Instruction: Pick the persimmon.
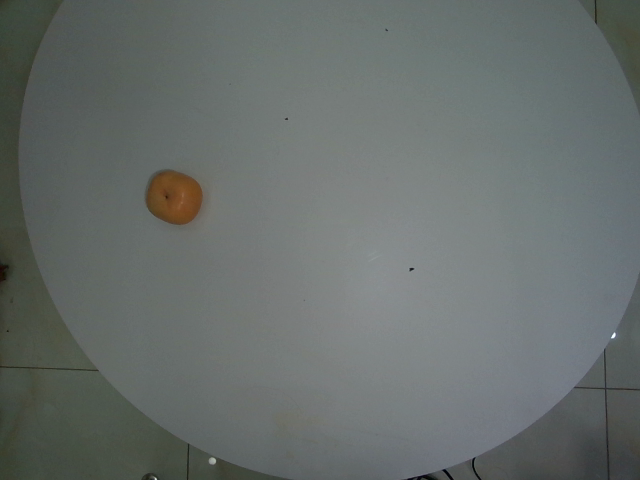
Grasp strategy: vertical